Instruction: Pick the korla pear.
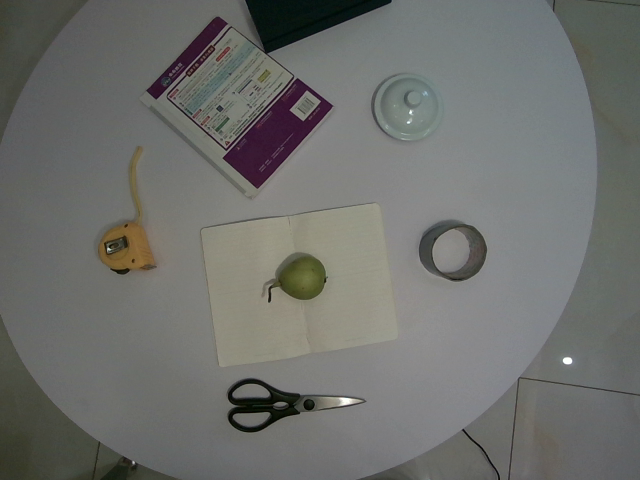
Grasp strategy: vertical